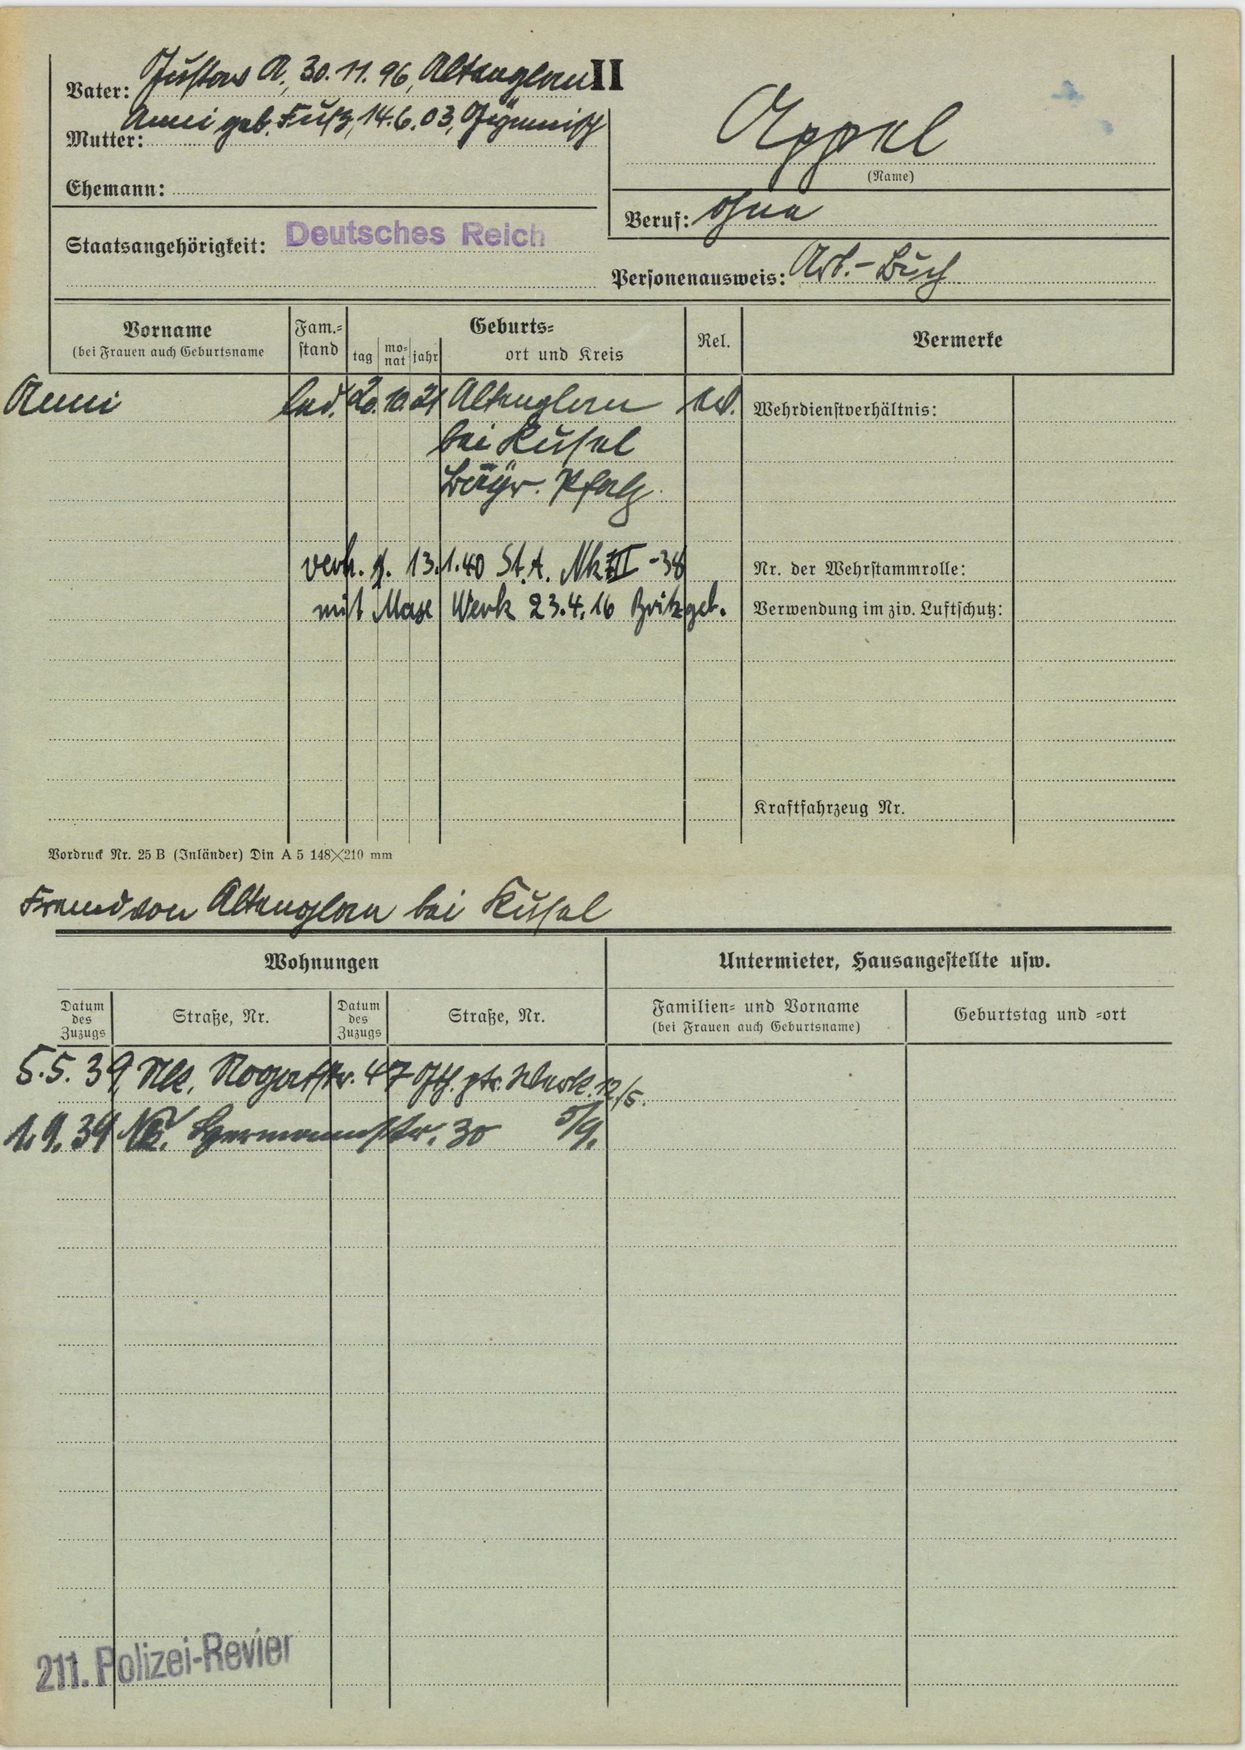
Appel